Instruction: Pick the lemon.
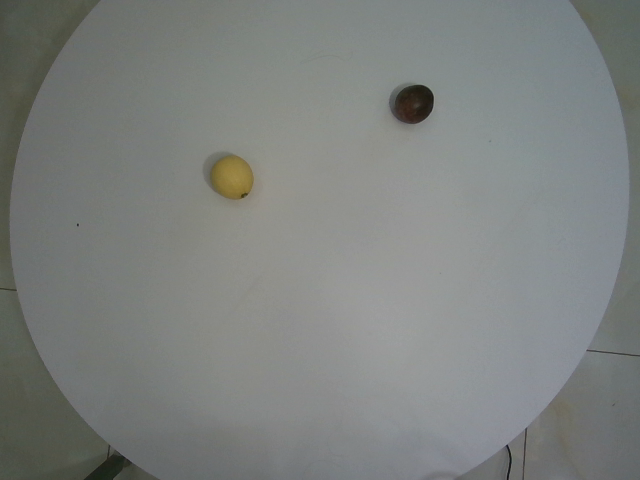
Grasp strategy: vertical